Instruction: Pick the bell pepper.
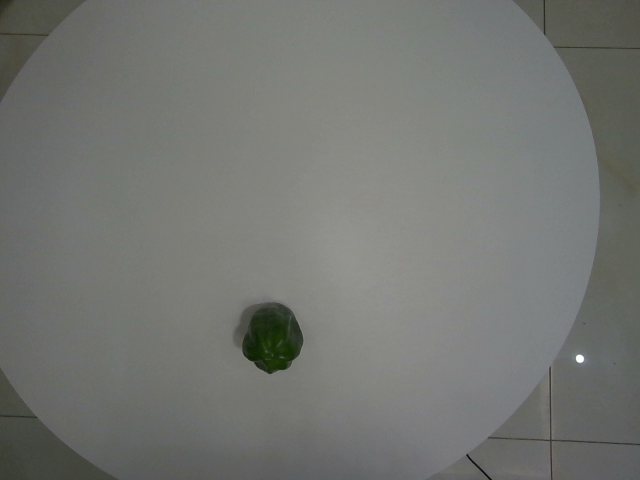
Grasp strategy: vertical